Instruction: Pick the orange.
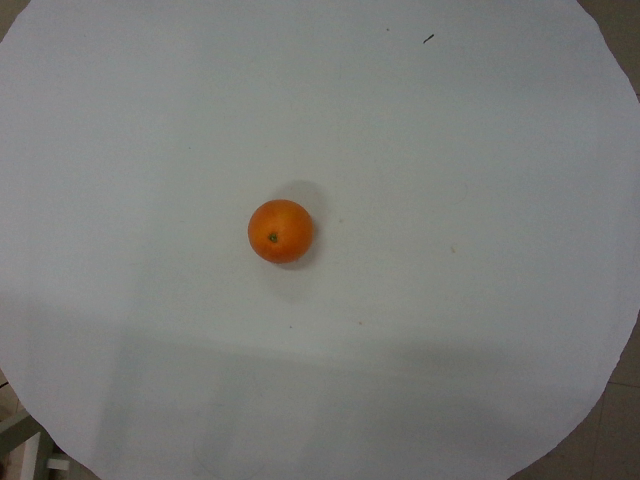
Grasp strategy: vertical